Question: Explain the disease:
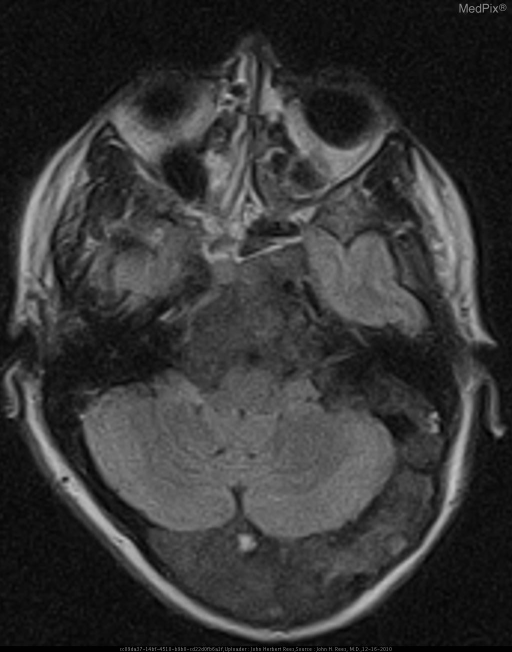
Answer: The disease is discussed as: The name fibrous dysplasia was coined by Lichtenstein in 1938 to describe a disorder of expanding fibro-osseous lesions that had been referred to as fibrous osteodystrophy, osteodystrophia fibrosa and osteitis fibrosa disseminata.  Its etiology is unknown; however, the most widely accepted theory is that it is a developmental abnormality of mesenchyme in which osteoblasts fail to undergo normal morphologic differentiation and maturation.  The medullary cavity is filled with fibrous tissue in which trabeculae of poorly calcified primitive new bone are developed by osseous metaplasia.  Both sexes are equally affected.  It begins early in life, often in infancy, but being frequently asymptomatic it usually remains unrecognized until adulthood.

Fibrous dysplasia is not hereditary, and it may involve one or many bones.  The polyostotic variety and rarely the monostotic type when associated with endocrine dysfunction, typically manifested by precocious female sexual development and cutaneous pigmentation, is known as the McCune-Albright syndrome.

Fibrous dysplasia may be associated with either solitary or multiple lesions, in one or more bones.  Approximately 70-80% of cases are monostotic, 20-30% are polyostotic, and 2-3% are associated with endocrinopathies.  Abnormal cutaneous pigmentation, which is the most common extraskeletal manifestation of fibrous dysplasia, is evident in more than half of patients with polyostotic disease and is almost always present in those with both multiple bone lesions and endocrine dysfunction.  However, it is quite infrequently seen with monostotic lesions.  Monostotic fibrous dysplasia is most frequently encountered in a rib, femur, tibia, calvarium and humerus in order of decreasing frequency, however, polyostotic fibrous dysplasia more frequently involves the skull and facial bones, pelvis, spine and shoulder girdle.

Involvement of the skull and the facial bones is noted in approximately 10-25% of patients with monostotic fibrous dysplasia and in 50% of those with polyostotic involvement.  Common areas of involvement in the skull include the frontal, sphenoid, maxillary and ethmoid bones; the occipital and temporal bones are affected less commonly.

Routine radiographs commonly reveal single or multiple, symmetric or asymmetric radiolucent or sclerotic lesions in the skull and facial bones or both.  Profound and often extensive sclerosis tends to predominate in the skull and particularly affects its base and the sphenoid wings.

Hazy radiolucent lesions which are usually the most common manifestation of fibrous dysplasia are often associated with widened diploic spaces and expansion in the skull and facial bones.  The osseous expansion is focal or widespread and is almost always in an outward direction.  The outer table of the vault is invariably convex, whereas both tables remain essentially intact rather than destroyed as is the case frequently with Paget's disease.  Another manifestation in the cranial vault represents variable sized, localized, relatively radiolucent zones which when surrounded by a sclerotic rim may have a doughnut shape.  Due to the occasional marked hypervascularity of fibrous dysplasia in the skull, spontaneous recurrent hemorrhages do occur and complicate the picture.